Question: Describe the condition in detail:
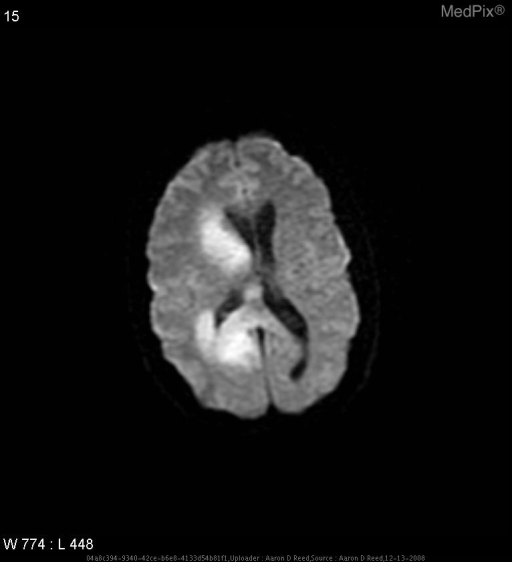
Answer: The disease is discussed as: Lesions/Condition: Gioblastoma multiforme

Cell  of  Origin: Astrocytes

WHO  Grade(s): The term glioblastoma multiforme is reserved for Grade IV gliomas. By definition, they meet at least 3 out of 4 of the following criteria: 1) nuclear atypia 2) mitosis 3) endothelial proliferation 4) necrosis
Grading system for Gliomas
*Grade I: none of above criteria
*Grade II: at least one of above criteria is met
*Grade III: at least 2 of above criteria met
*Grade IV: at least 3 of above criteria

Synonyms: Grade IV astrocytoma, Grade IV Glioma

Associations/Predisposing  Factors:
* Incidence slightly higher in caucasians than other ethnicities
* More common in men than women (3:2)
* More common with increasing age (40 years and older)

Common  Locations:   GBMs generally arise in the deep white matter but may also cross the corpus collosum and invade the opposite hemishpere producing a "butterfly" tumor.

Histology: Variable- most often consists of poorly differentiated astrocytes with nulcear atypia and mitotic activity. Necrosis and microvascular proliferation may be significant, especially in high grade lesions such as a GBM.

Special  Stains: no special stains are required

Gross  Appearance: Tumors appear large and amorphous with several infiltrating, finger-like extensions that can represent microscopic invasion beyond the obvious tumor sites.

Radiology:
* CT: tend to be irregularly shaped, hypodense lesions with peripheral ring-like enhancement surrounded by edema.
* MRI with and without contrast- study of choice; on T1 = ring-enhancing lesions with hypodense core, has high-signal intensity on T2

Molecular Biology:
* IDH1 mutations are more common in secondary GBM - associated with a better prognosis
* MGMT status may predict a better response to standard therapy with radiation and temozolomide chemotherapy

Prognosis  and  Treatment: poor
*Median survival without treatment ~ 3 months
*With treatment, mean survival is 8-15 months
* treatment is often palliative and consists of debulking surgery, external beam radiation and chemotherapy with temozolomide

Most patients are eligible to volunteer for clinical trials.

http://emedicine.medscape.com/article/283453-overview
http://www.cancer.gov/cancertopics/pdq/treatment/adultbrain/HealthProfessional/page4
http://www.ncbi.nlm.nih.gov/pmc/articles/PMC3792931/